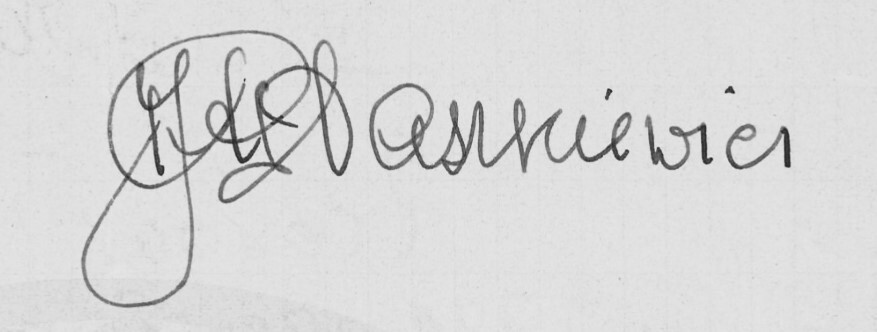
Signature of: jan wallah daszkiewicz